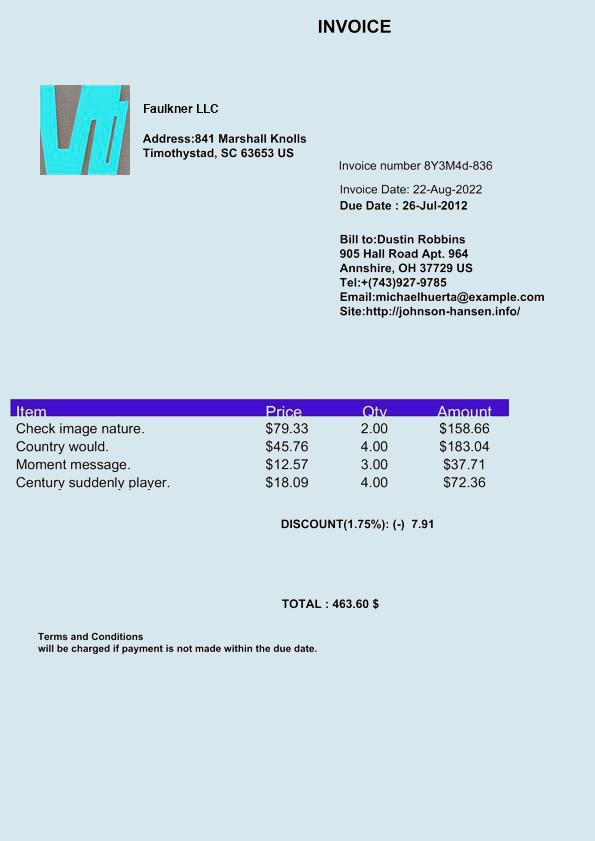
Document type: Invoice